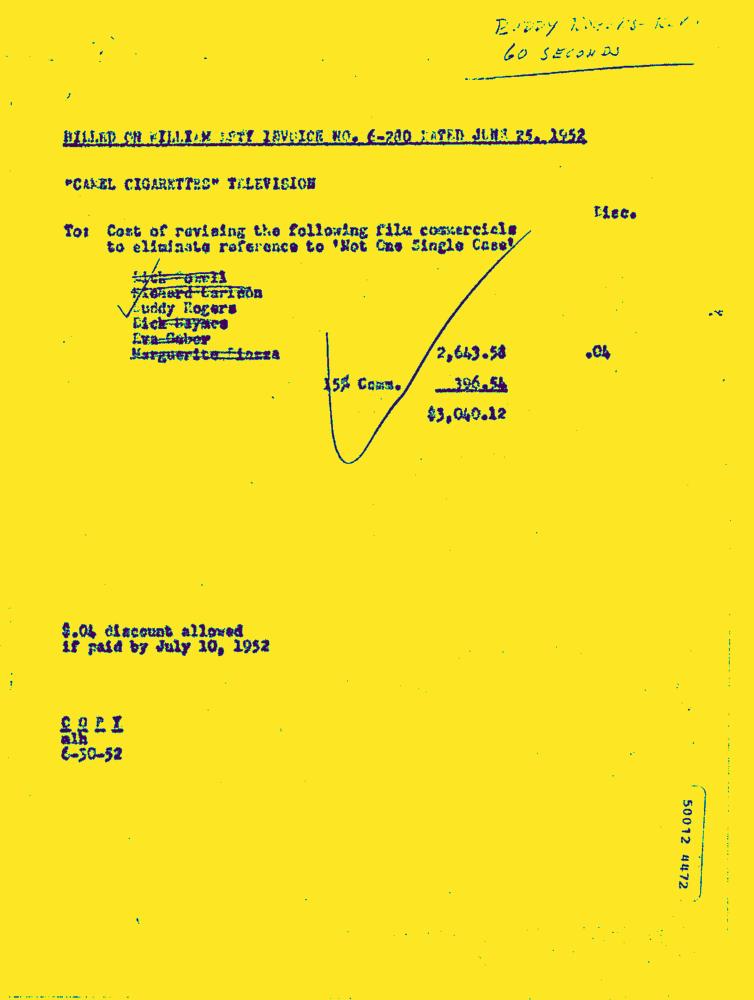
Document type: Invoice-Doc